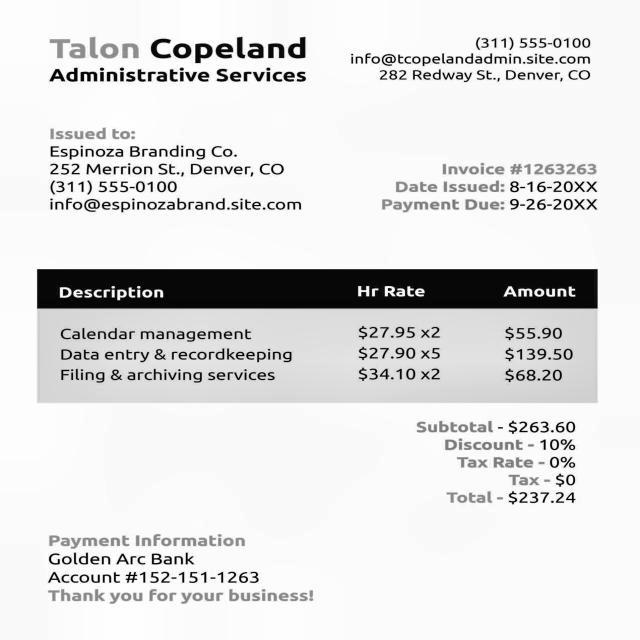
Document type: Invoice